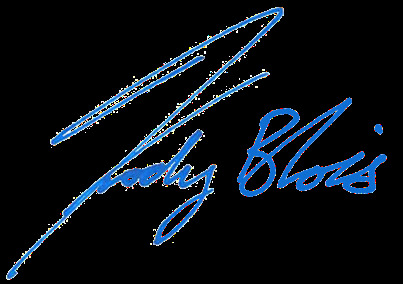
Signature of: kody blois